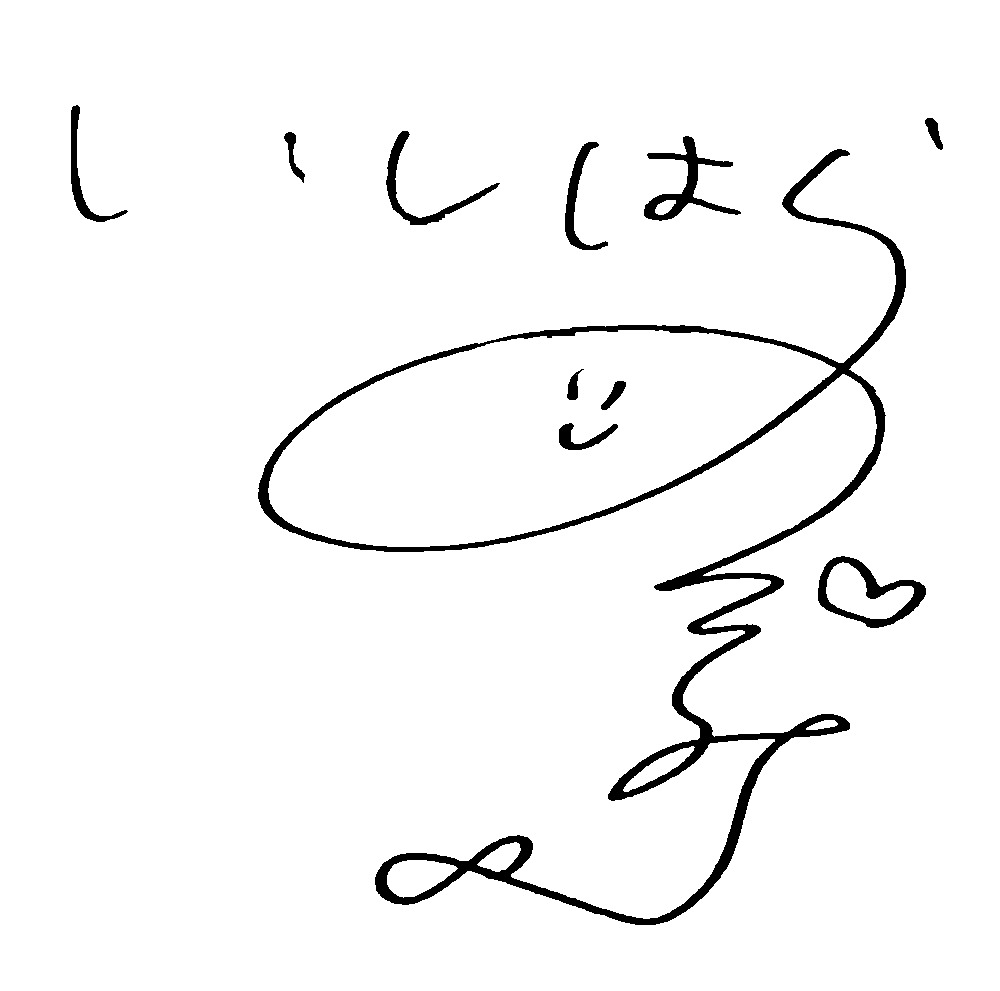
Signature of: nozomi ishihara